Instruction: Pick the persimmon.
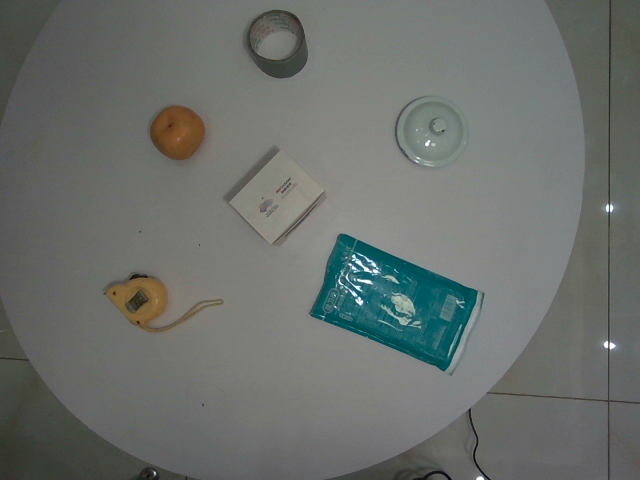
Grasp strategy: vertical